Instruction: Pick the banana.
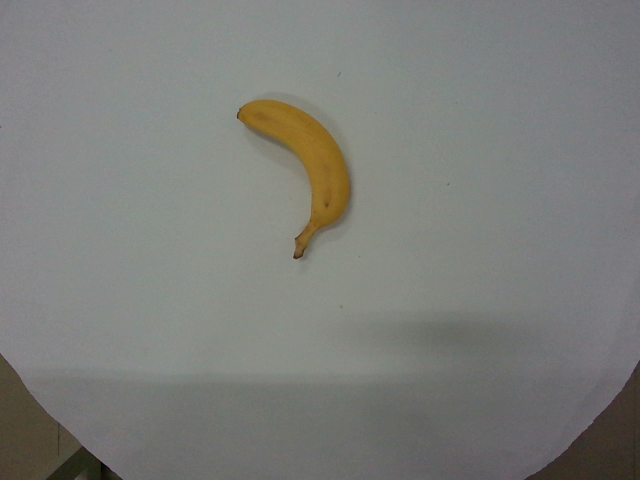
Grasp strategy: vertical